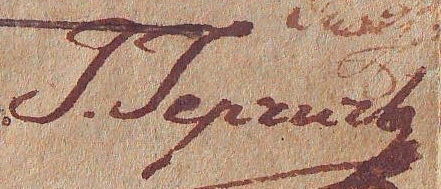
Signature of: jakov gerčić